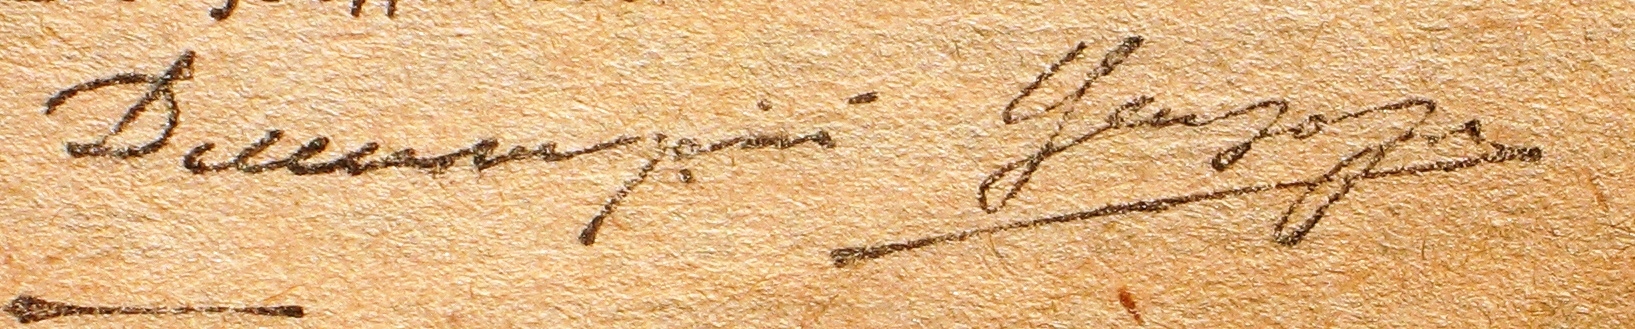
Signature of: dmitrij cenzor